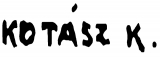
Signature of: károly kotász